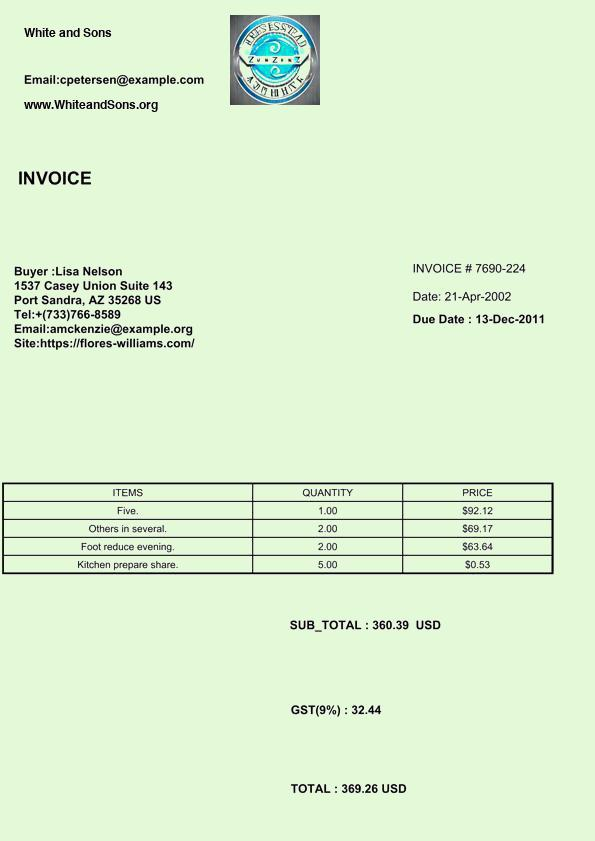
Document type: Invoice